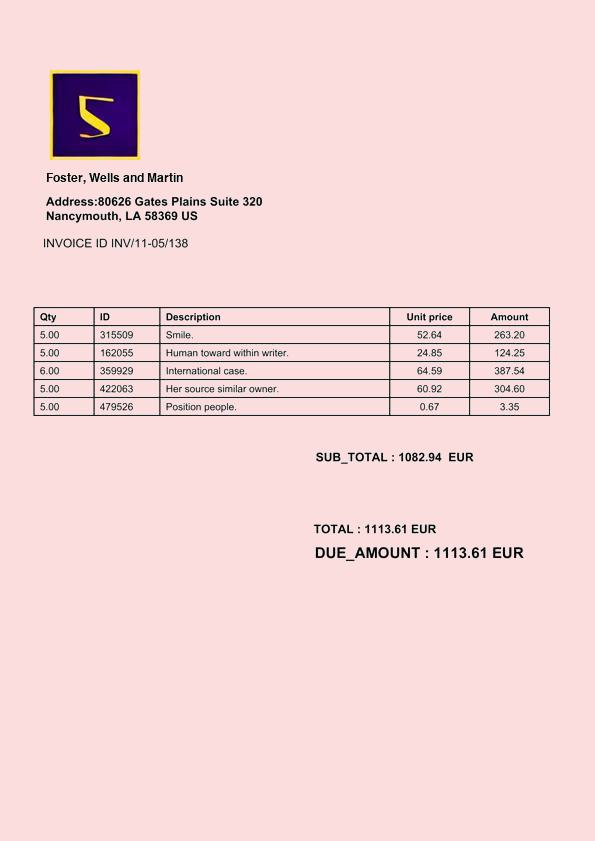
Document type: Invoice